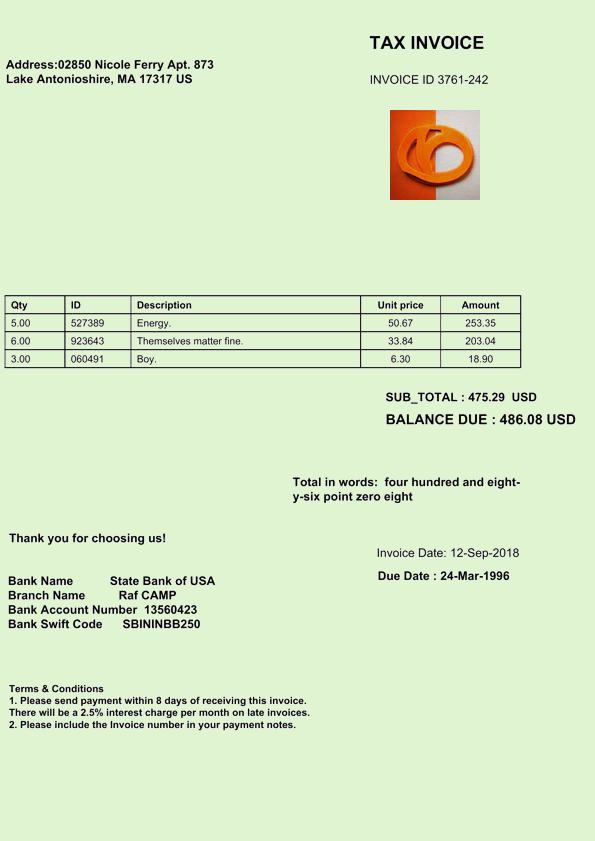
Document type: Invoice